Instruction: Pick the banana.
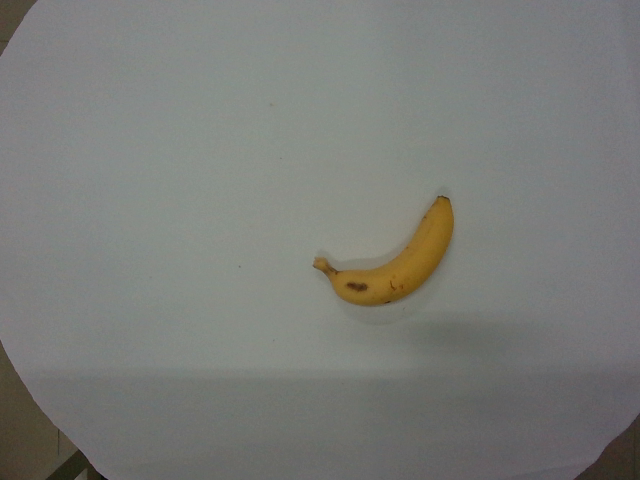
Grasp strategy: vertical